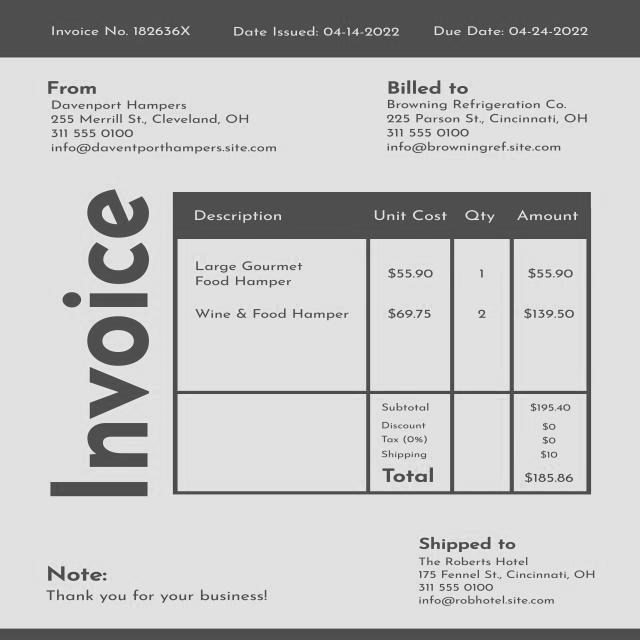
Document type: Invoice